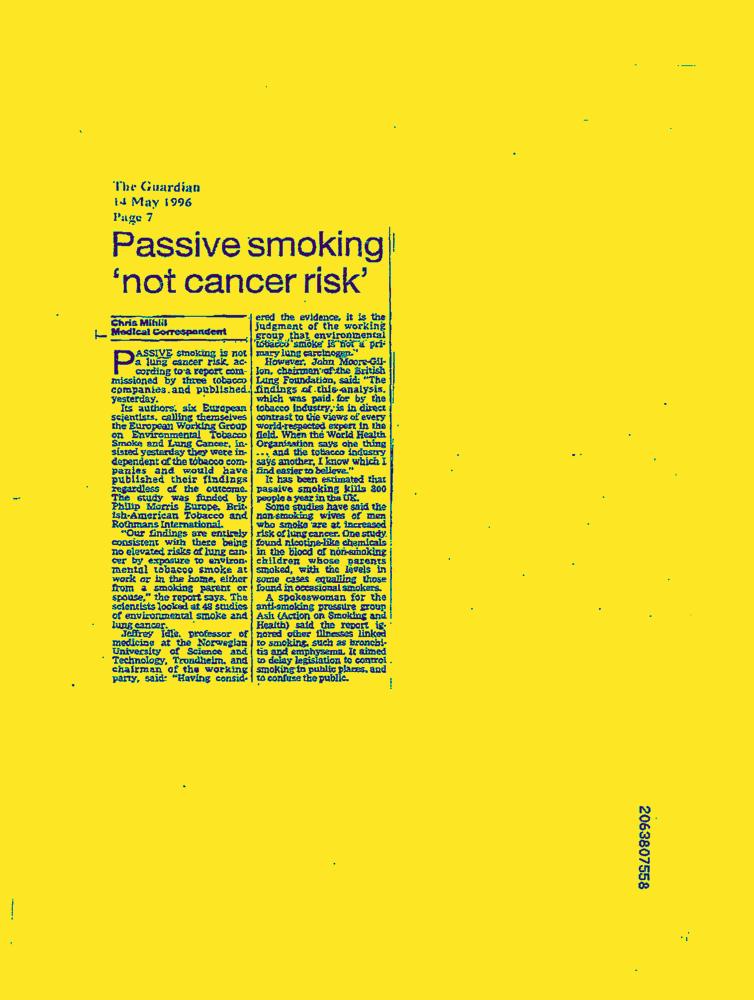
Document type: News-Article